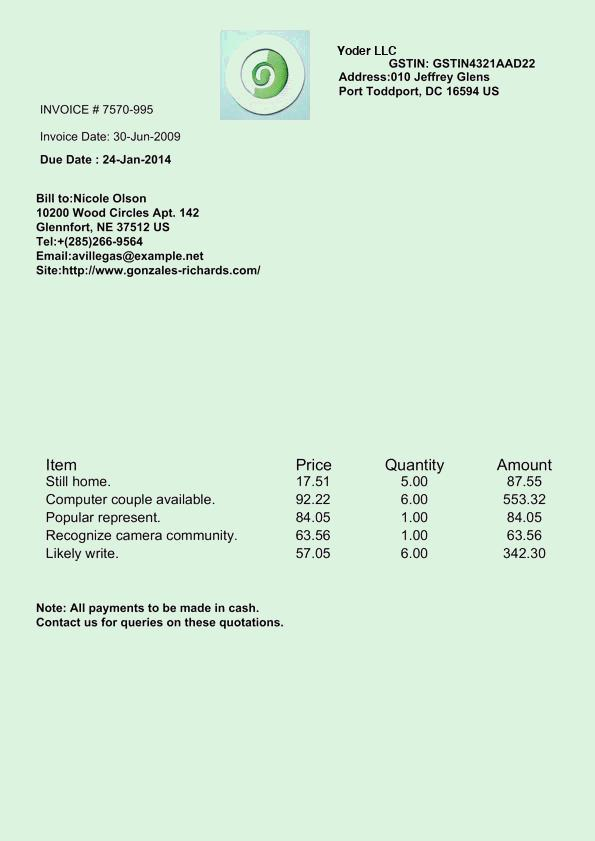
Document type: Invoice